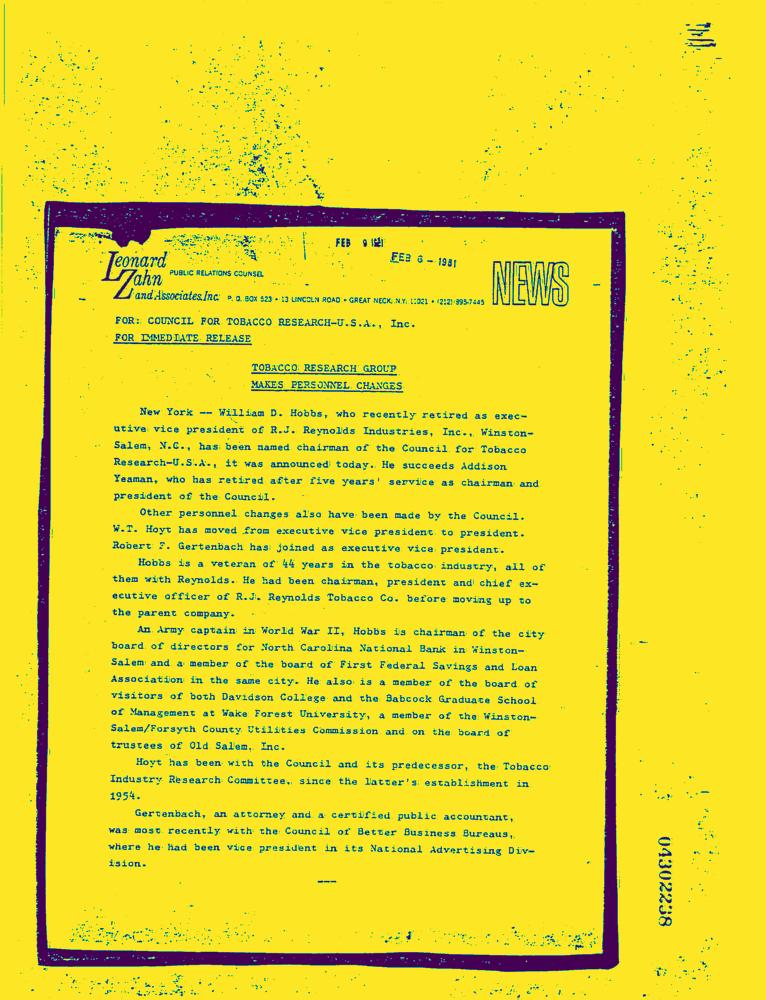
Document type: News-Article